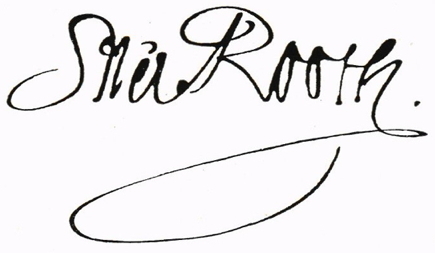
Signature of: axel rooth